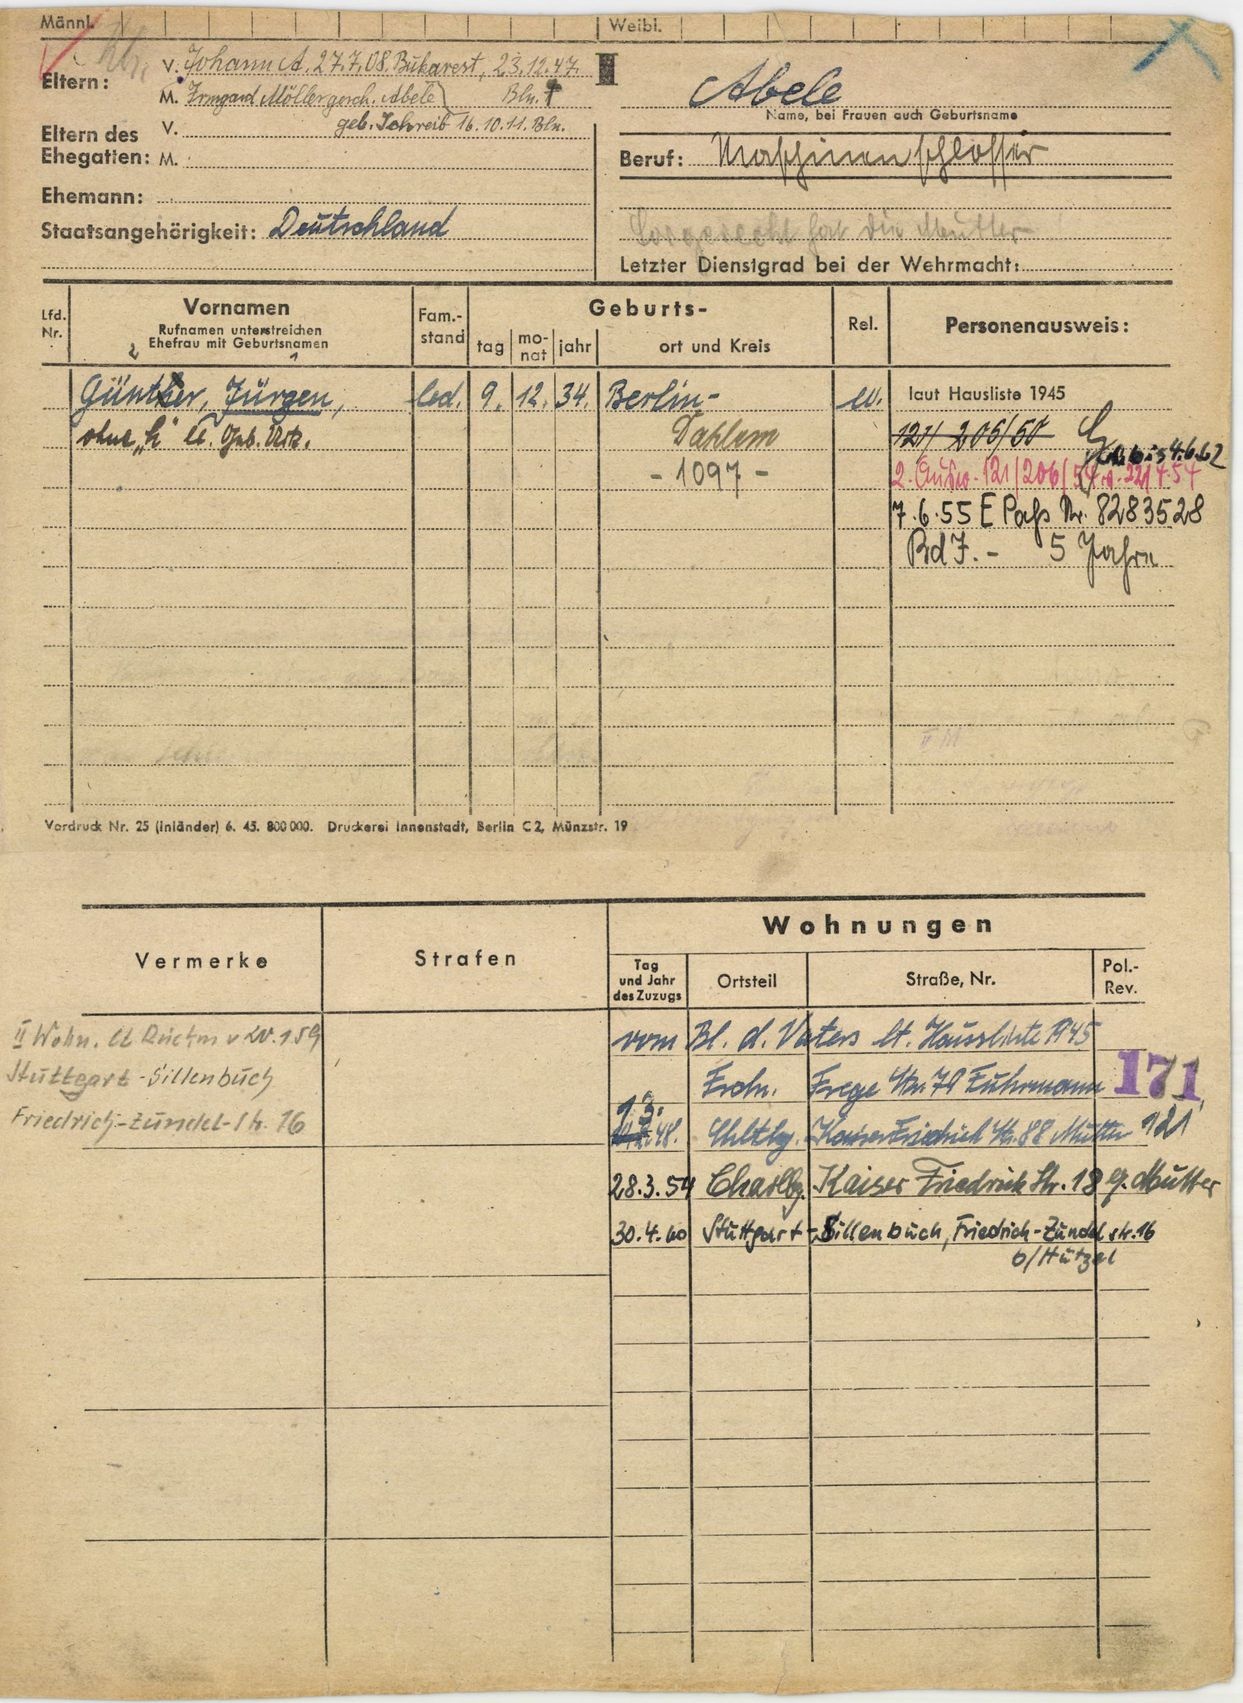
Abele